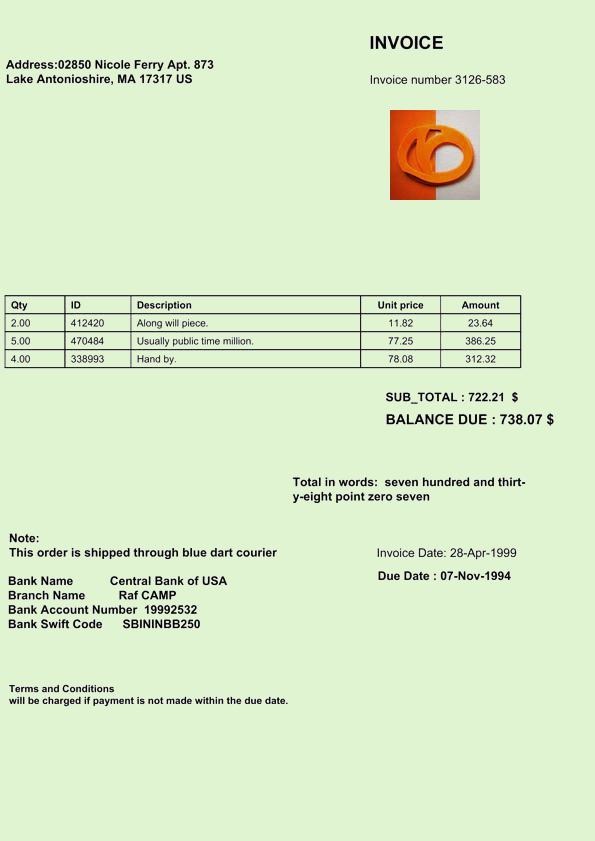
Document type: Invoice